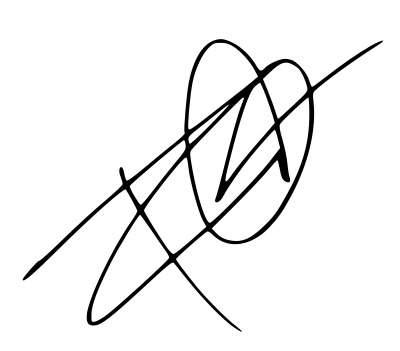
Signature of: frank ocean